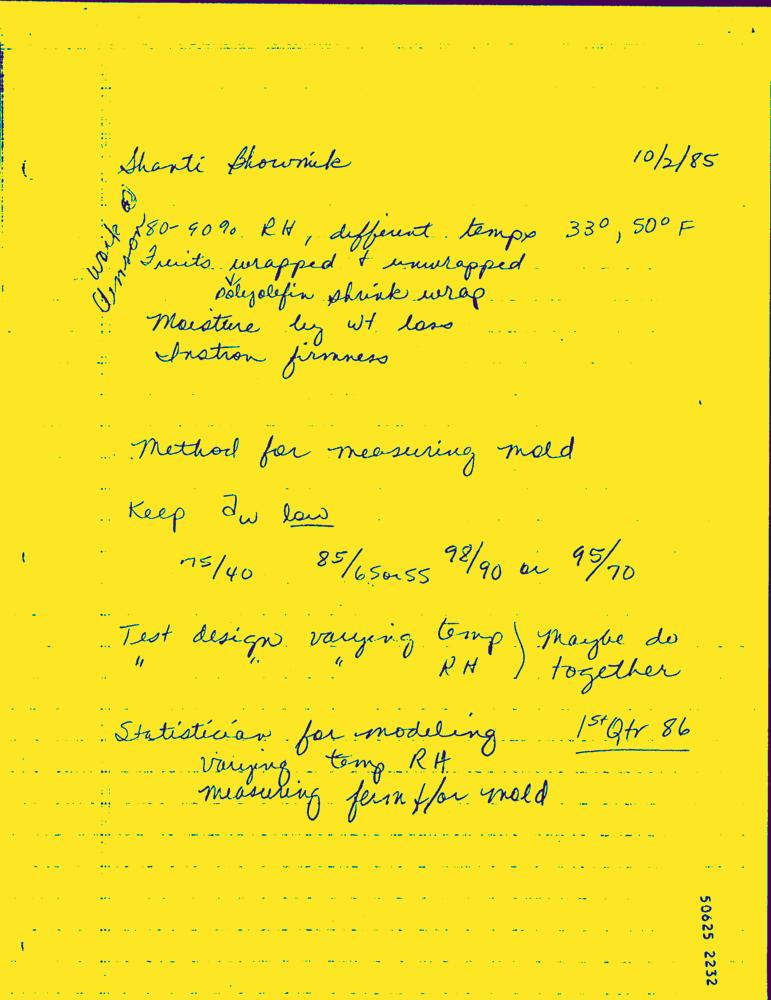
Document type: Hand-Written